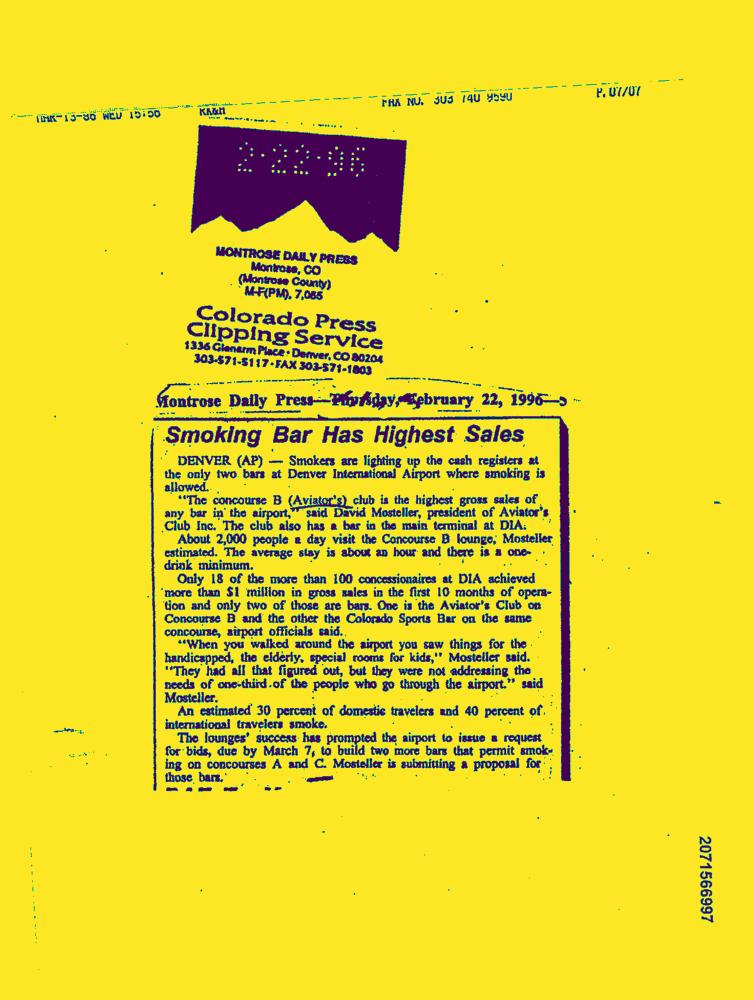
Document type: News-Article